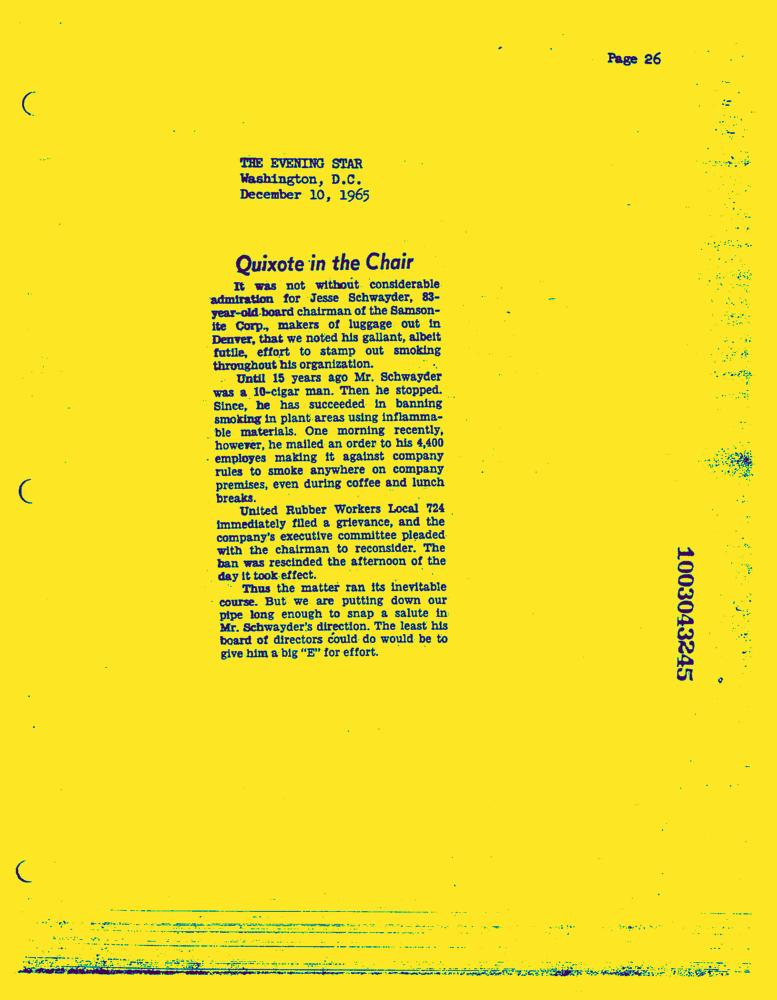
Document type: News-Article